Question: Can you provide the account number mentioned in the document?
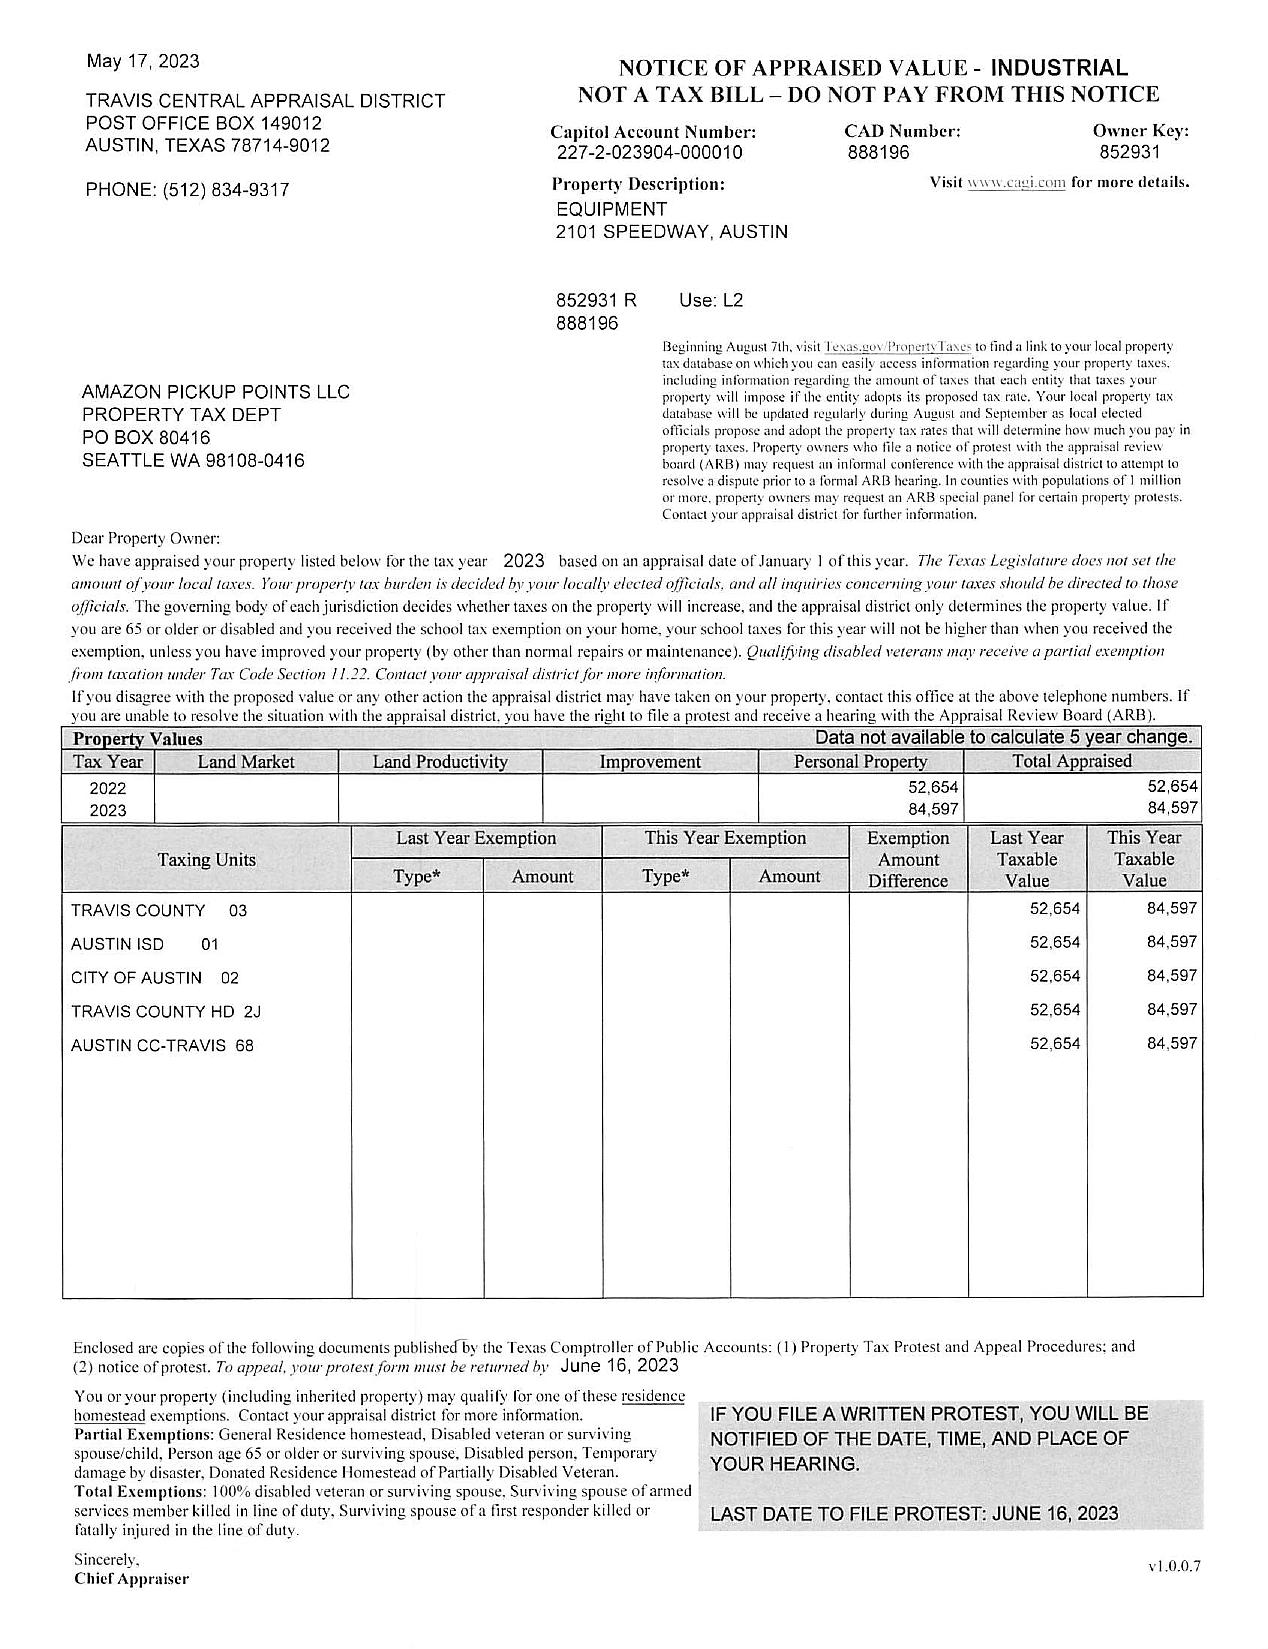
Answer: "227-2-023904-000010"